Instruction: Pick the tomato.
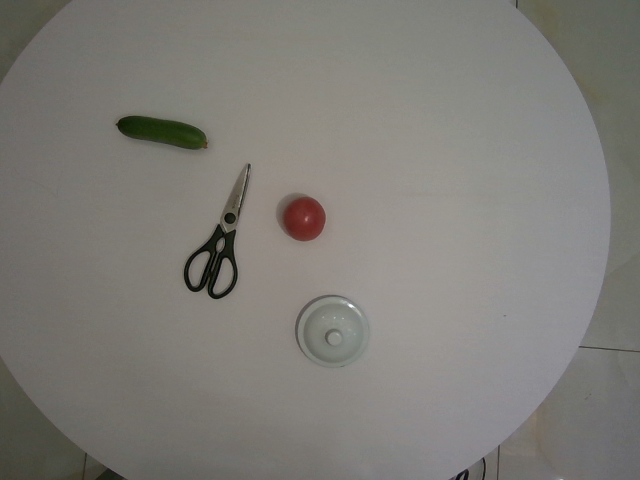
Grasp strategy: vertical